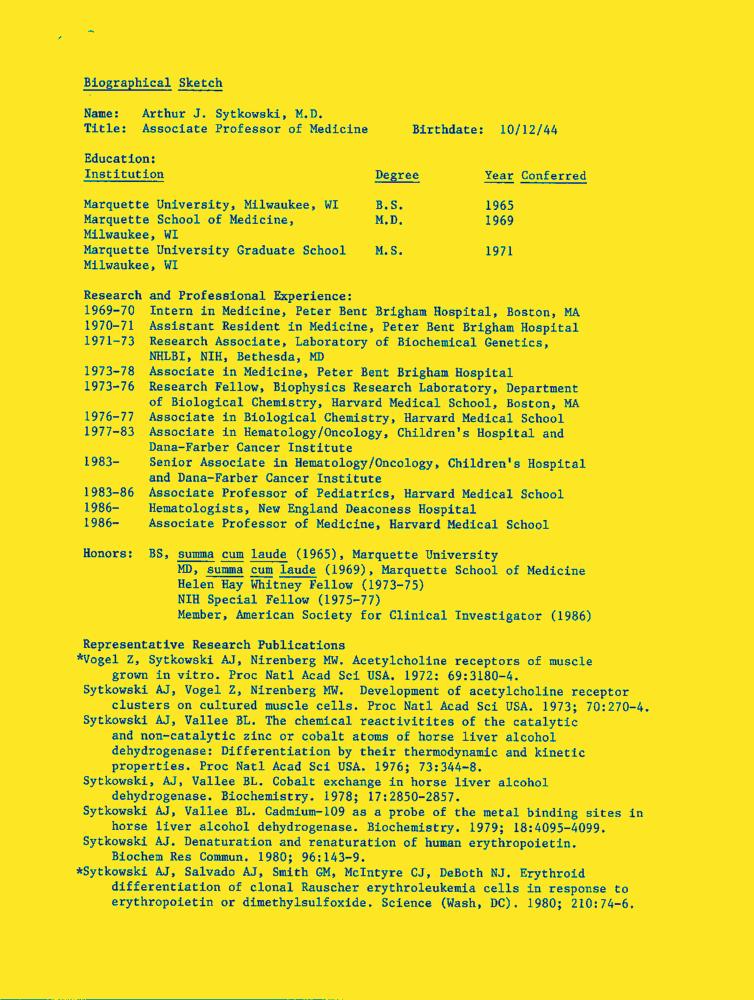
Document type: Resume-Doc